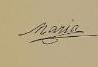
Signature of: infanta maría de las mercedes countess of barcelona